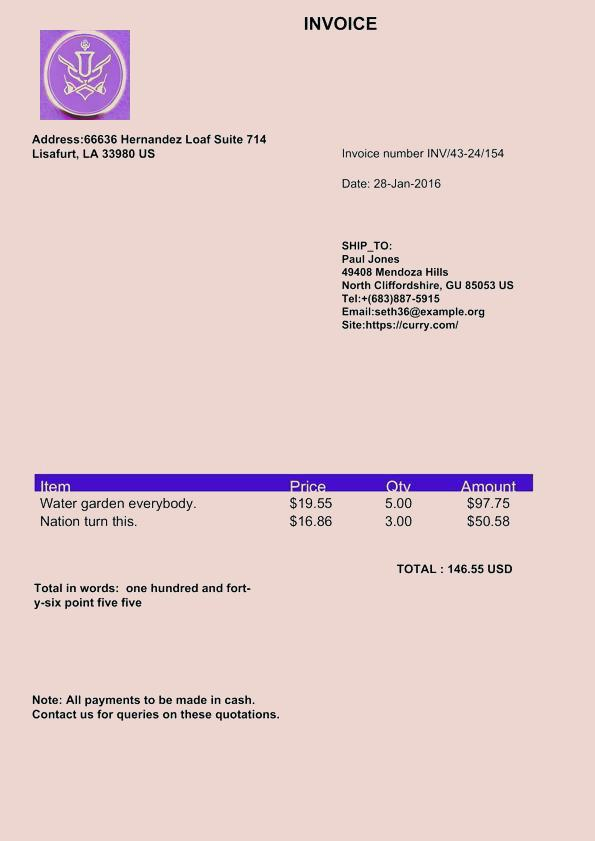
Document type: Invoice